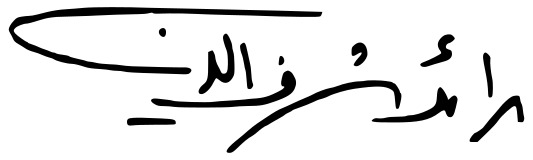
Signature of: raed sharaf al din